Question: What is the main concern?
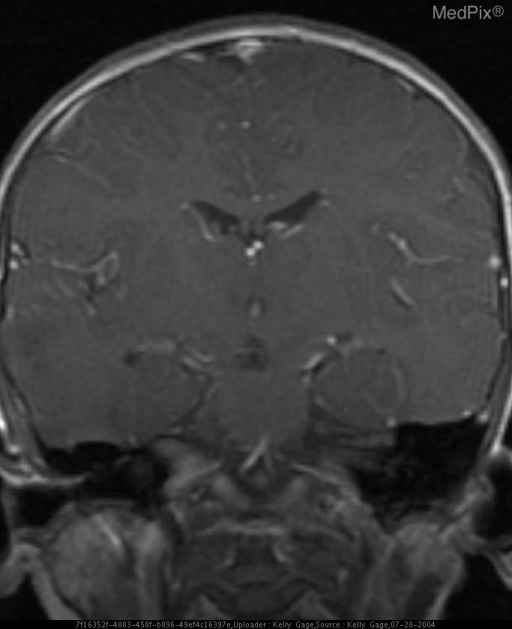
Answer: The findings suggest Numerous subcortical intensities with thinning of the overlying cortex, and subependymal nodules.. Coronal T1 post gadolinium demonstrates multiple subependymal nodules with no enhancement. The patient might have a history of 8 month old male with sibling with tuberous sclerosis..